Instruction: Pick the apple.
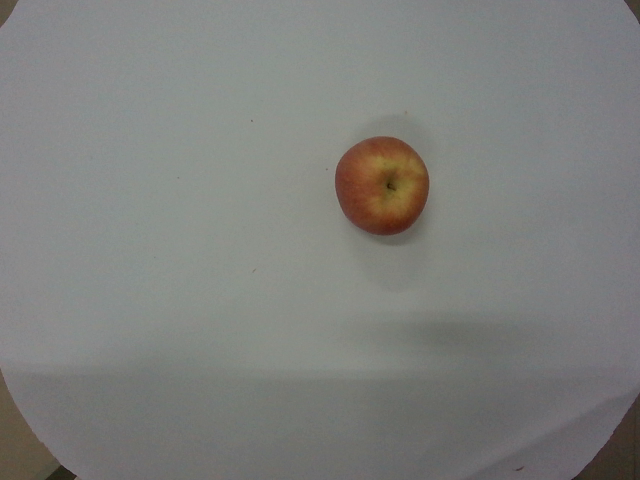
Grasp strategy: vertical